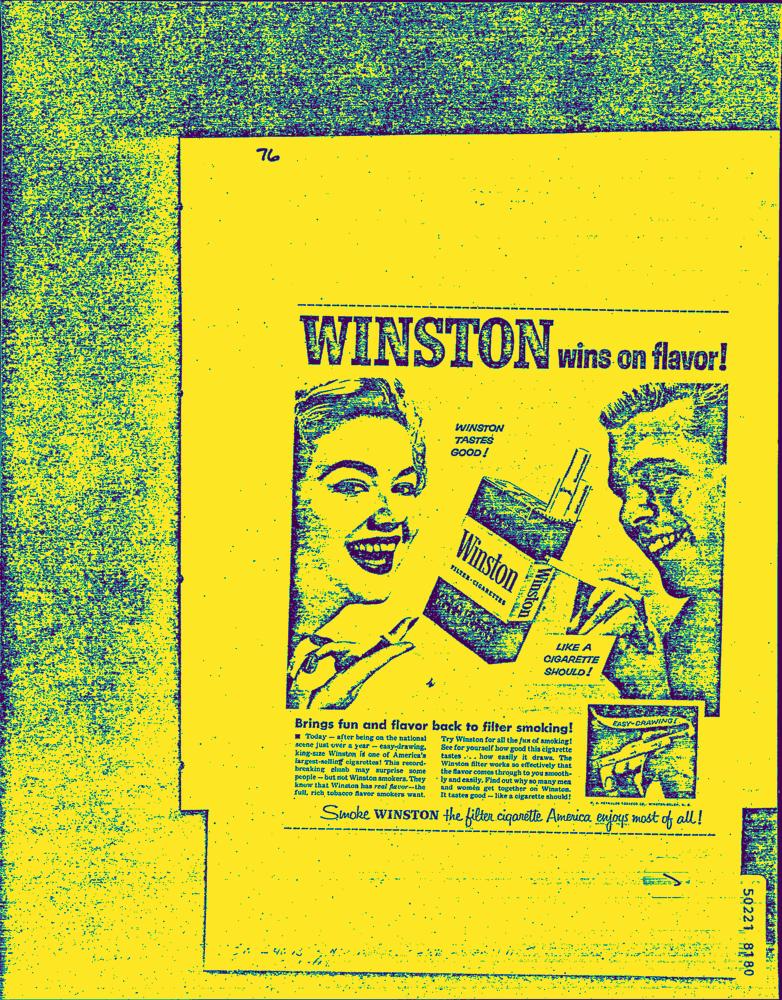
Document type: AD